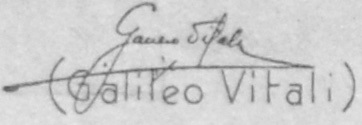
Signature of: galileo vitali